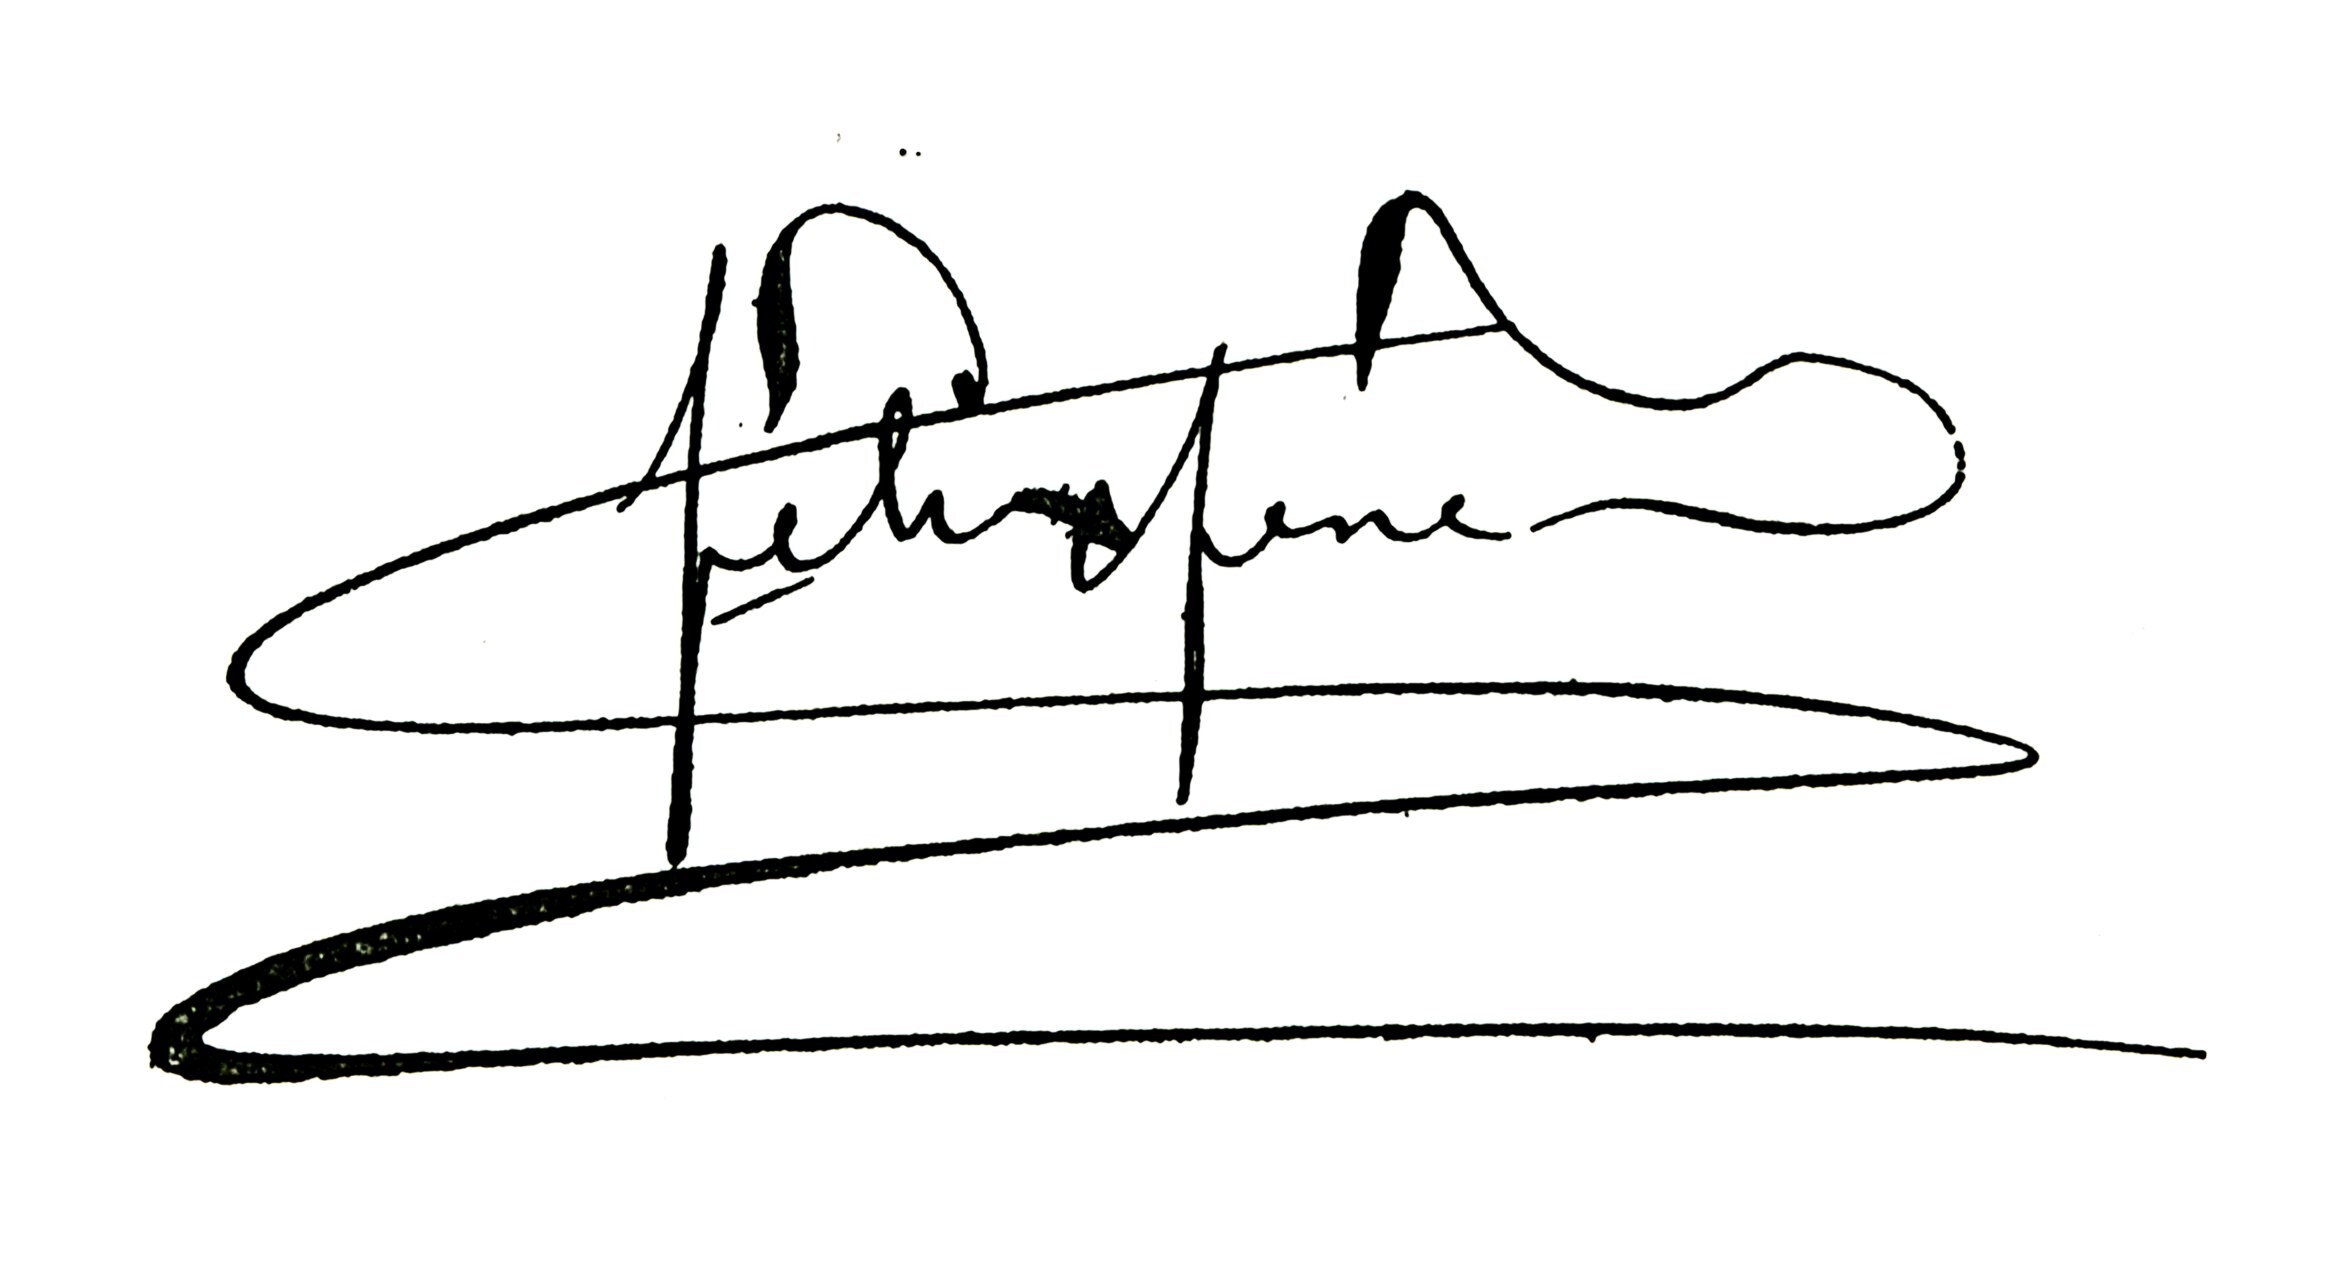
Signature of: félix fénéon